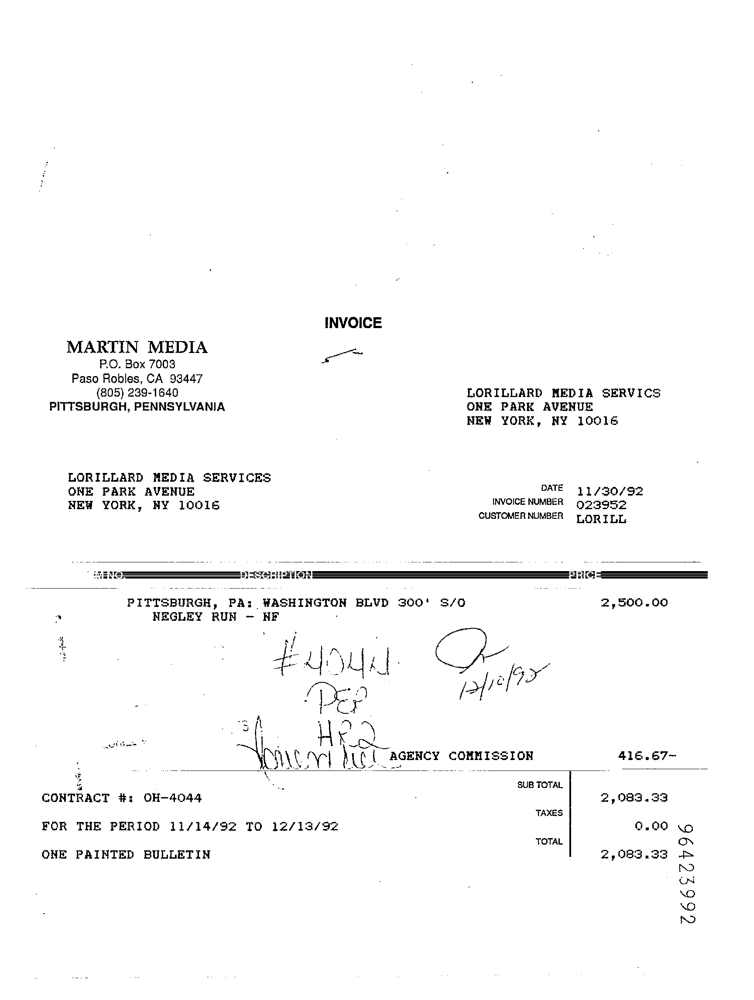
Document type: Invoice